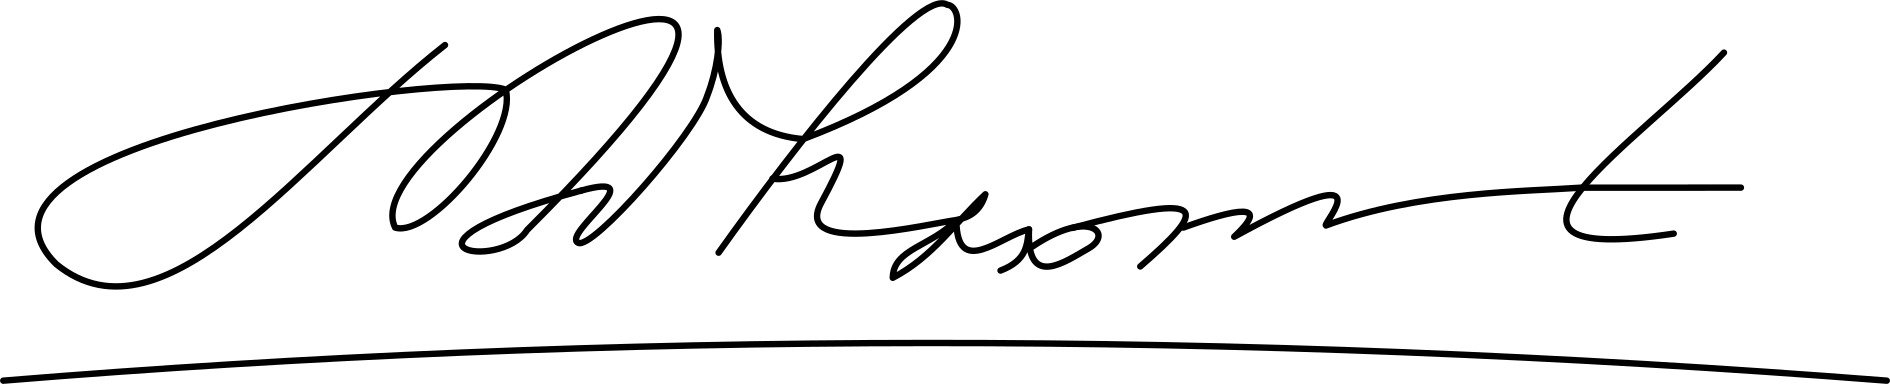
Signature of: wiyogo atmodarminto